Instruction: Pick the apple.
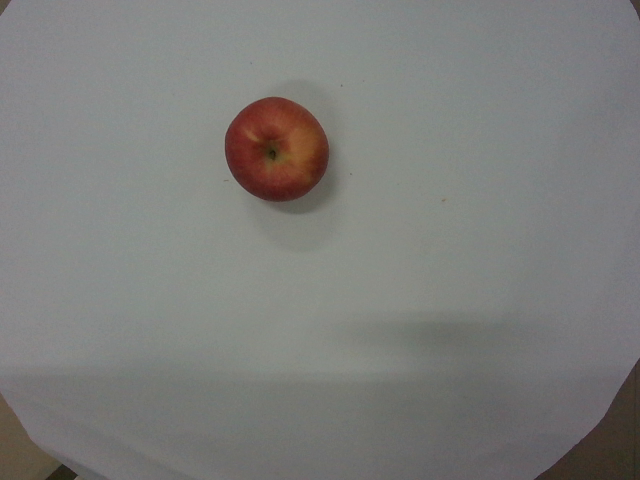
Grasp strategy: vertical